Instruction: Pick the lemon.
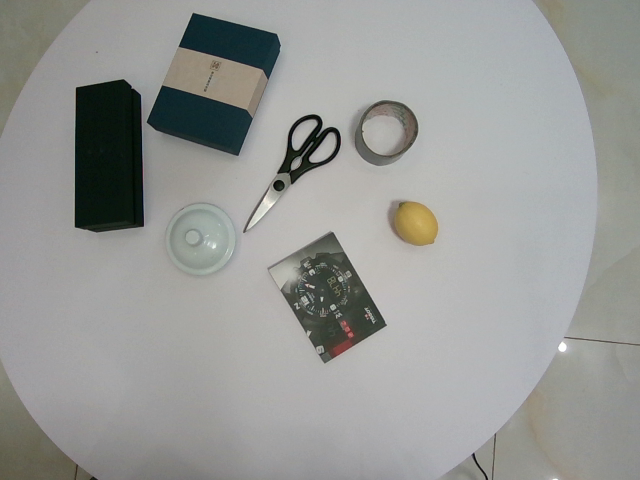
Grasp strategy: vertical